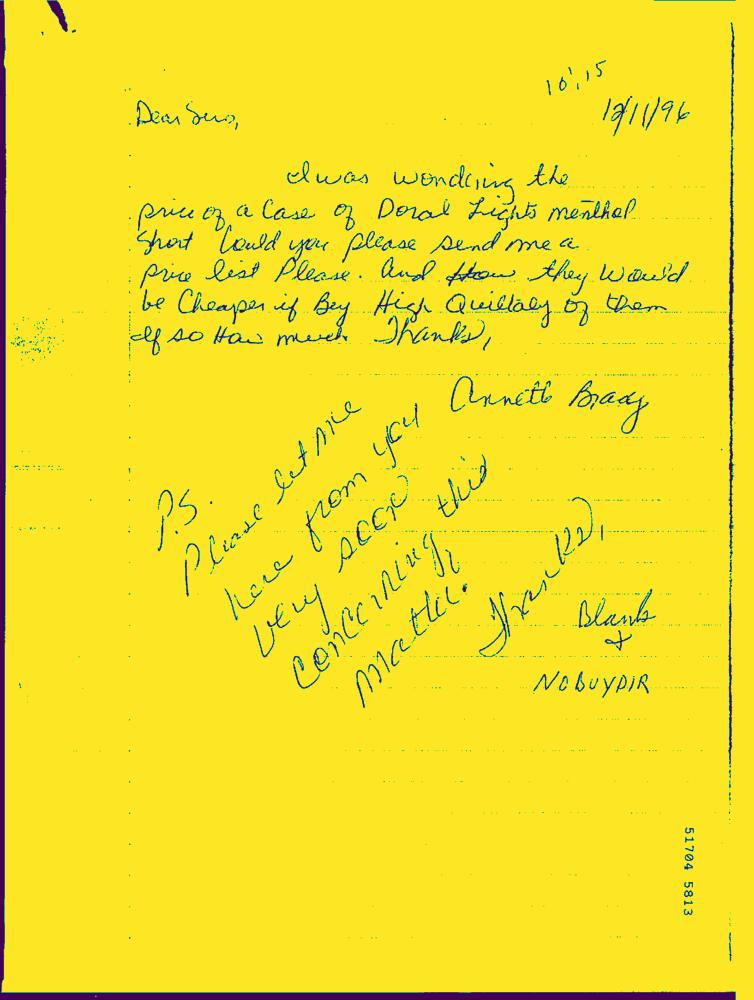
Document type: Hand-Written